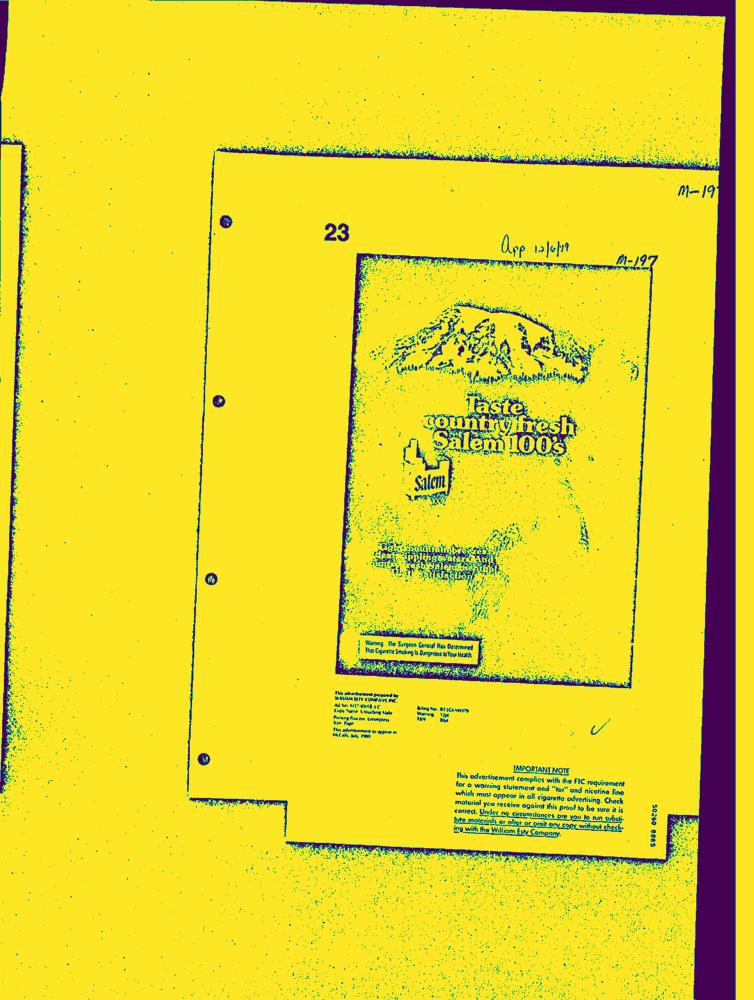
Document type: AD